Question: Describe the condition in detail:
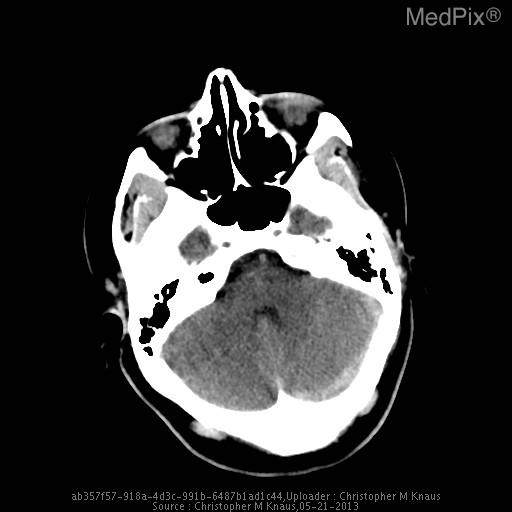
Answer: The disease is discussed as: Venous sinus thrombosis is caused by thrombus formation in the dural venous sinuses or cerebral veins.  It is an uncommon disorder (2-7 per million) which can have serious complications.  Causal factors include local (regional infection, trauma, neoplasm) and systemic (dehydration, hypercoagulable states, pregnancy, oral contraceptives).  Clinical presentation includes headache, neurologic deficits or seizures.  The superior sagittal sinus is most commonly affected, followed by the transverse and sigmoid sinuses.  Complications include venous infarcts, intracerebral hemorrhage and intracranial hypertension.

On noncontrast CT, the thombosed sinus is usually hyperdense.  This is nonspecific as dehydrated patients, adjacent subdural or subarachnoid hemorrhage or elevated hematocrit can cause increased sinus attenuation.  On contrast enhanced CT, the empty delta sign is a central defect from thrombus surrounded by contrast enhanced blood.  On MRI, absence of a flow void or abnormal signal within the sinus is seen.

MR venography with two-dimensional time-of-flight is used due to high sensitivity for slow flow compared to 3D TOF.  Contrast enhanced MRV improves visualization of small vessels.  CT venography is a rapid and accurate method for evaluating the venous sinuses.  Disadvantages include ionizing radiation exposure and need for iodinated contrast material.